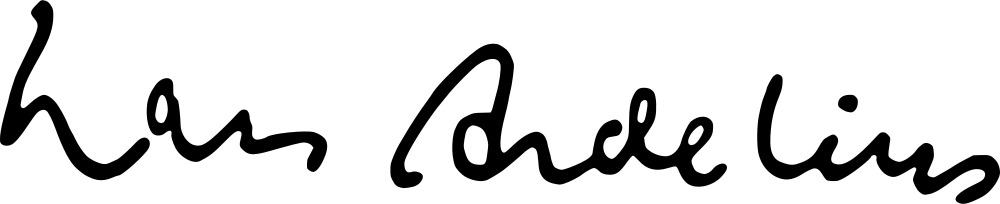
Signature of: lars ardelius